Question: How does the patient history play a role?
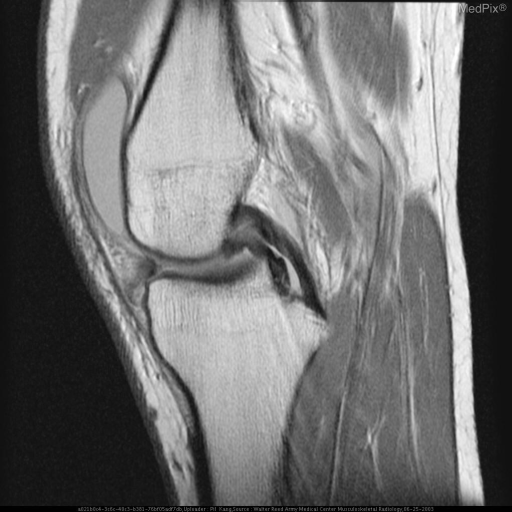
Answer: The patient's history of 26 y.o. male injuried in weekend football game is key in understanding the case.